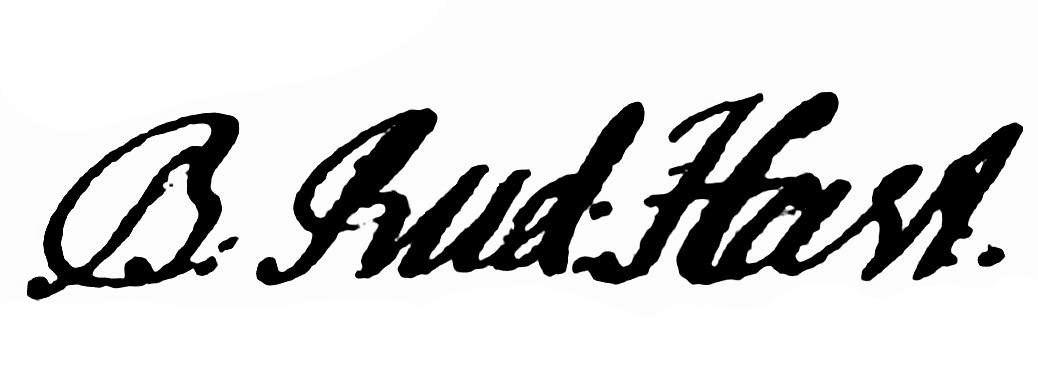
Signature of: barthold rudolf hast